Question: In what way does the history help explain the case?
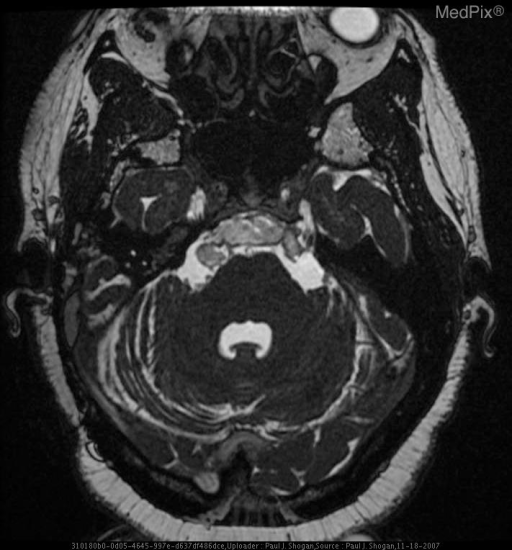
Answer: The patient's history of 52 yo female with complaint of hearing loss. is key in understanding the case.